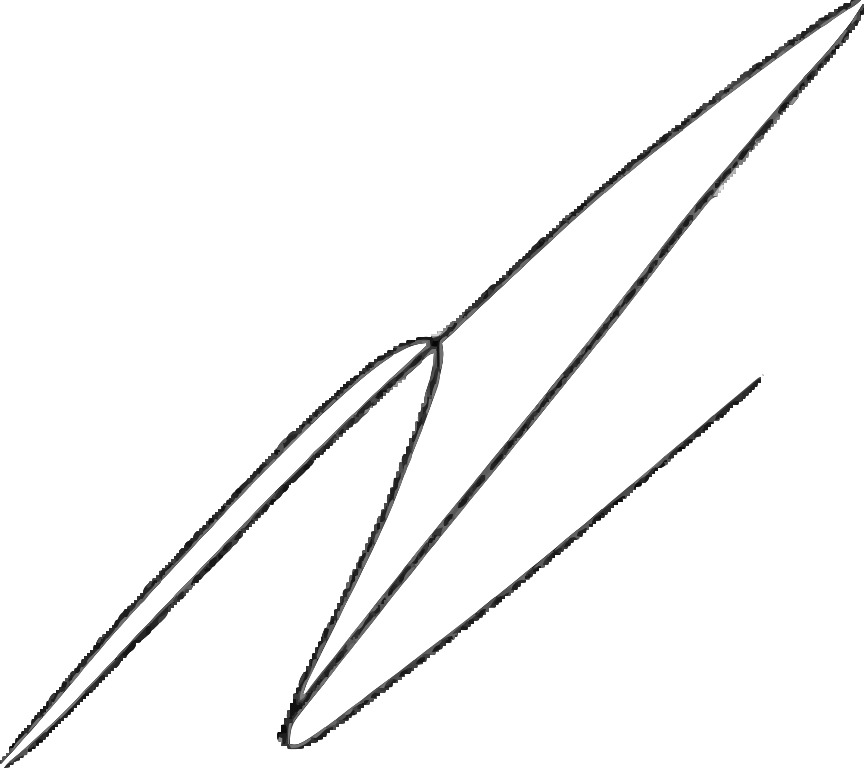
Signature of: rivin anphipatkun